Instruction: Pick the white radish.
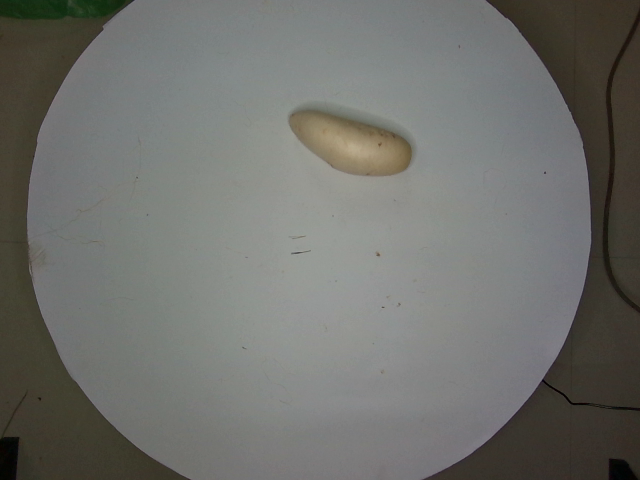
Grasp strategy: vertical